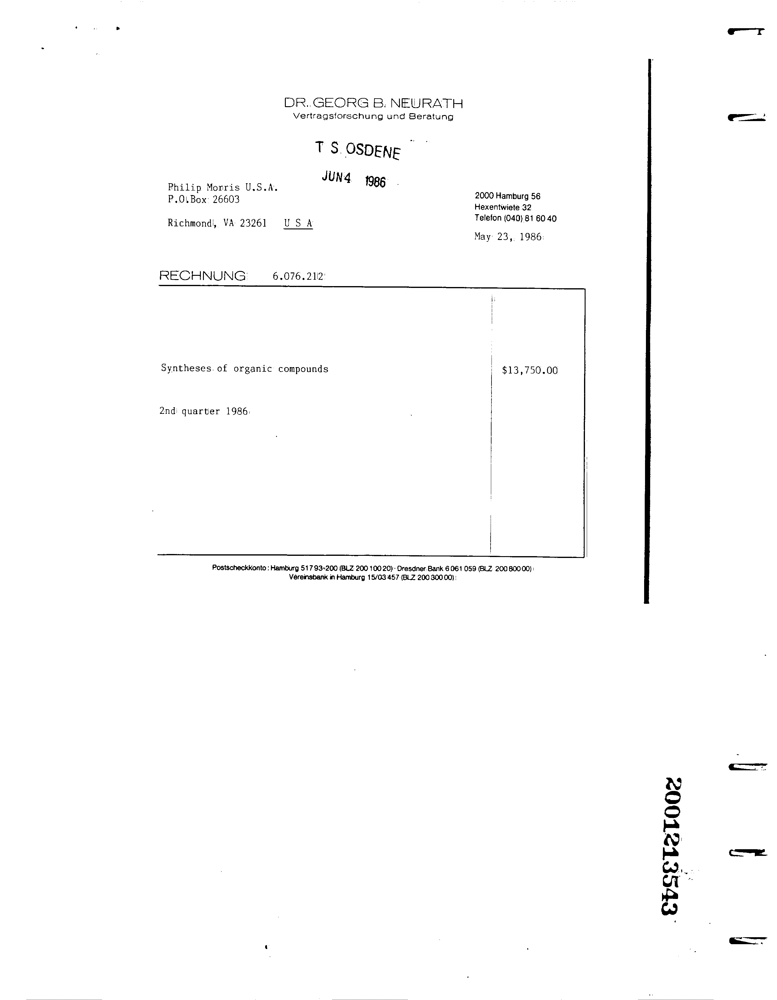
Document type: Invoice